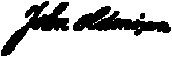
Signature of: john oldmixon